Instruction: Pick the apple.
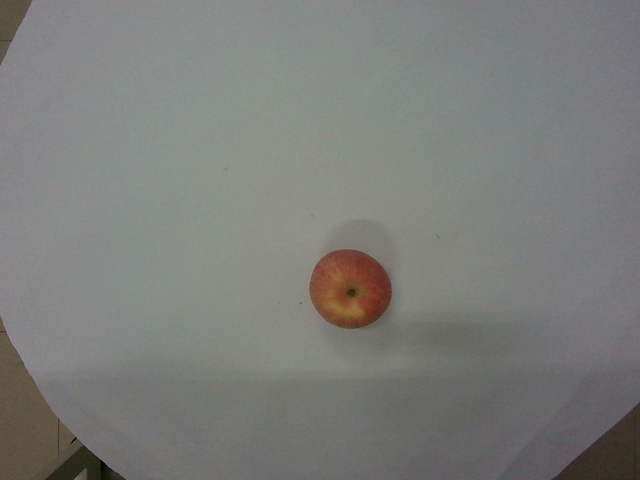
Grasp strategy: vertical